Question: What jurisdiction, city, or county is the document associated with?
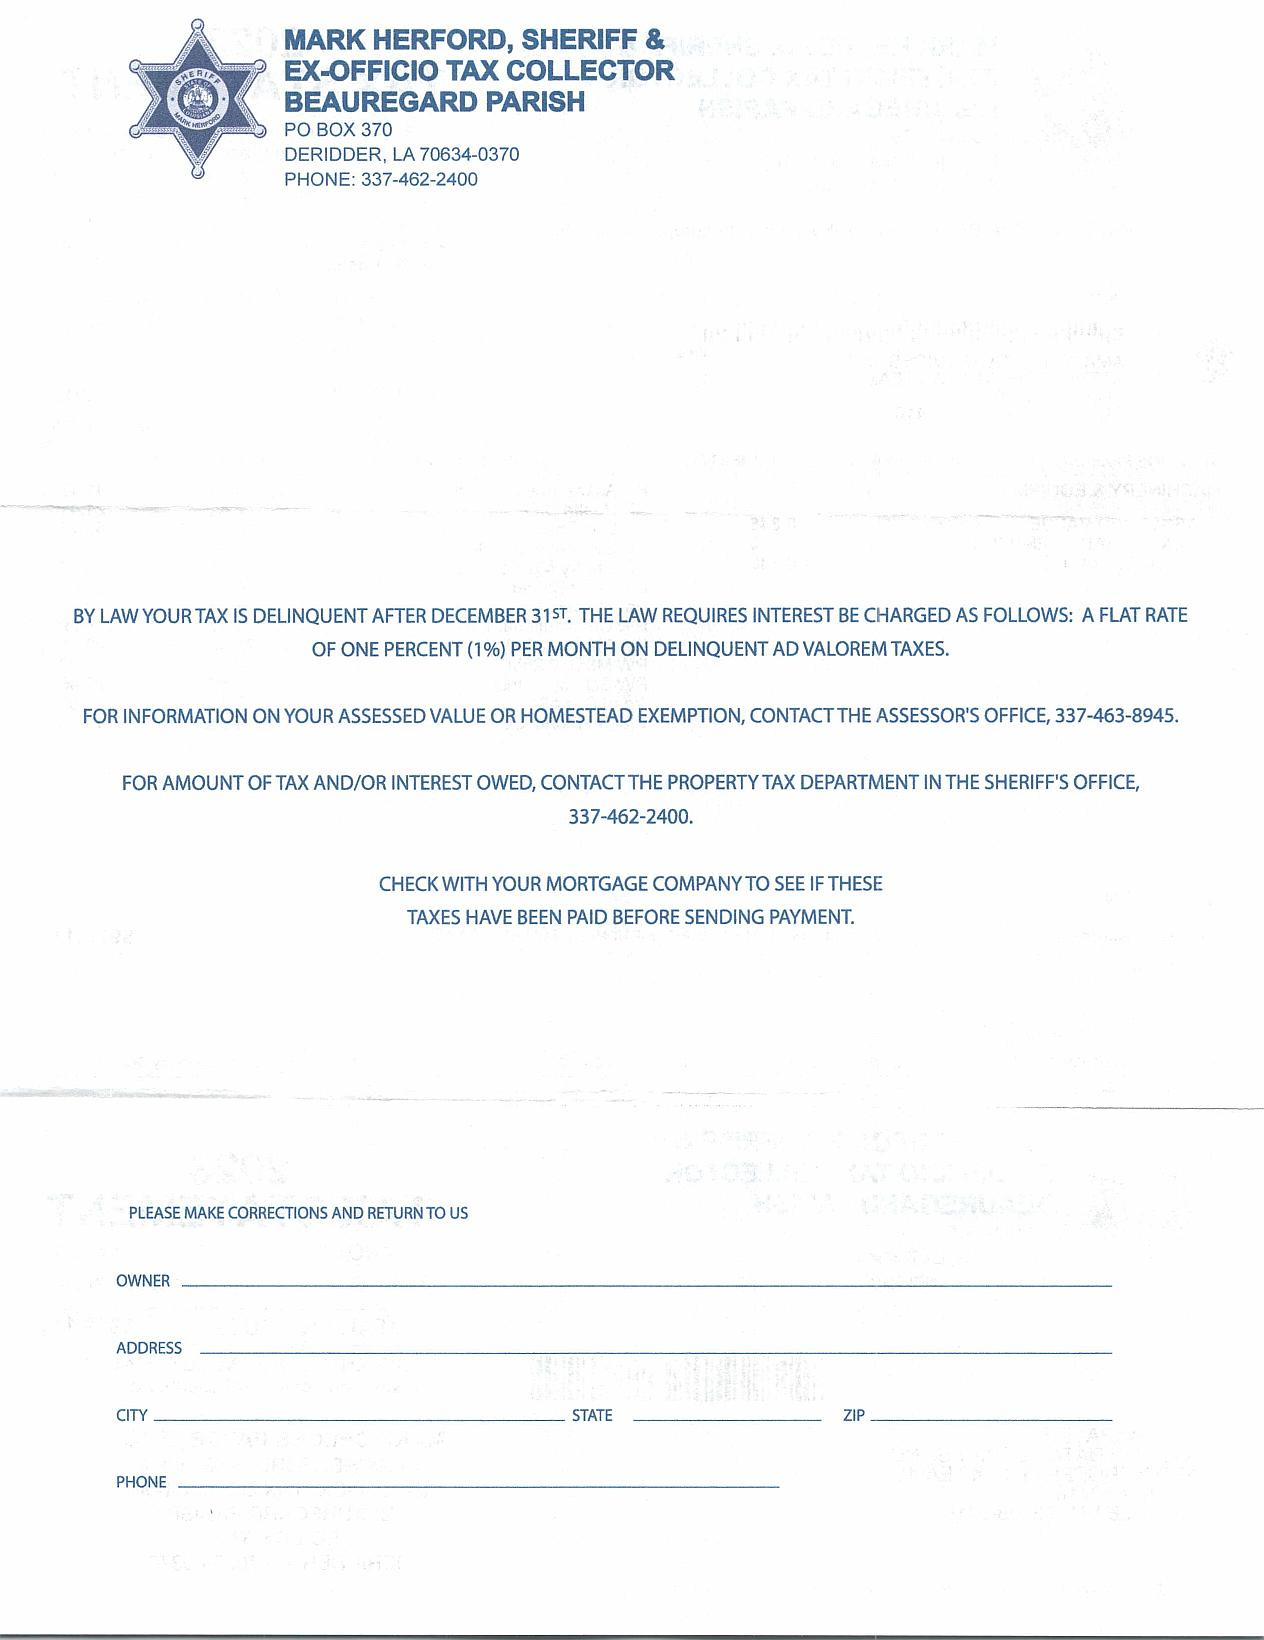
Answer: "Beauregard Parish"